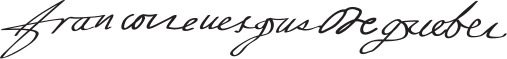
Signature of: françois de laval